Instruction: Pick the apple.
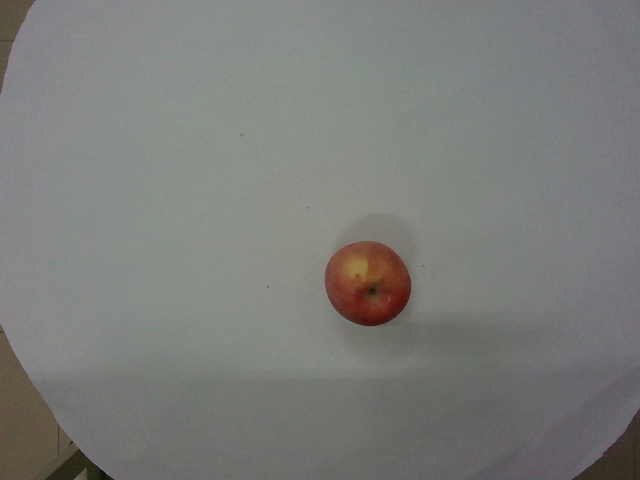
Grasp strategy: vertical